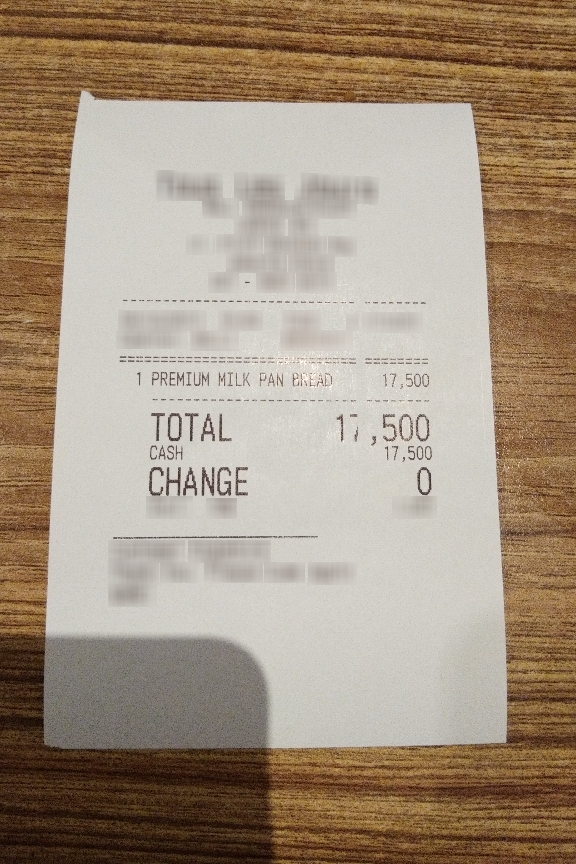
Number of items: 3
Total: 17,500
OCR text regions:
text: 1
text: PREMIUM
text: MILK
text: PAN
text: BREAD
text: 17,500
text: TOTAL
text: 17,500
text: CASH
text: 17,500
text: CHANGE
text: 0